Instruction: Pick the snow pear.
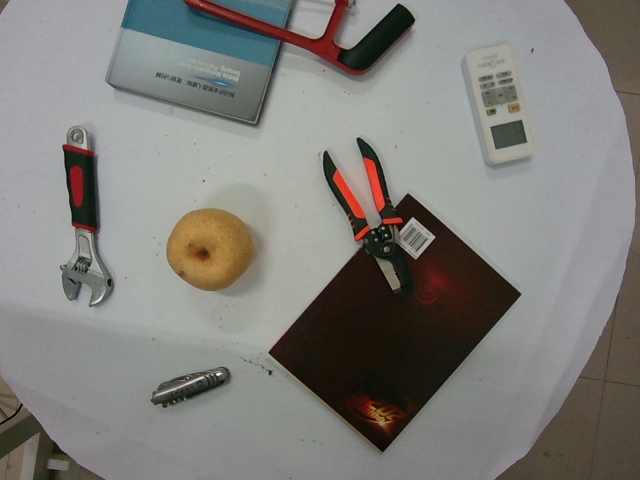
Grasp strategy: vertical